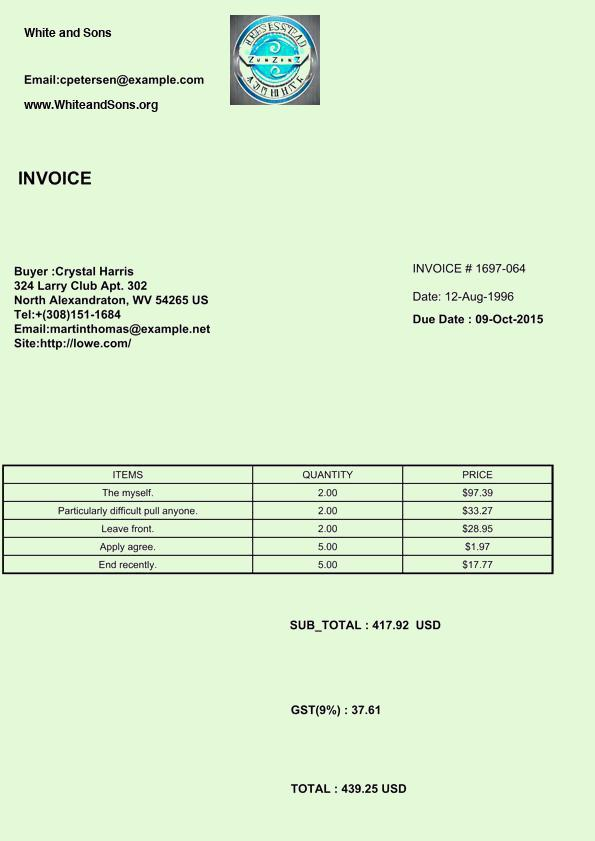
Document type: Invoice